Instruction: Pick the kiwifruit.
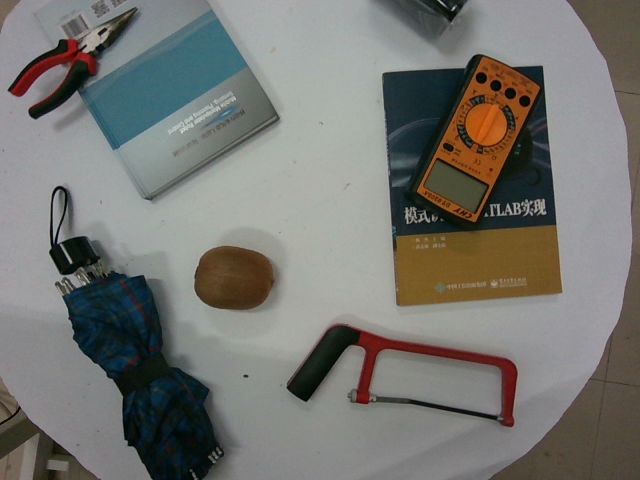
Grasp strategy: vertical